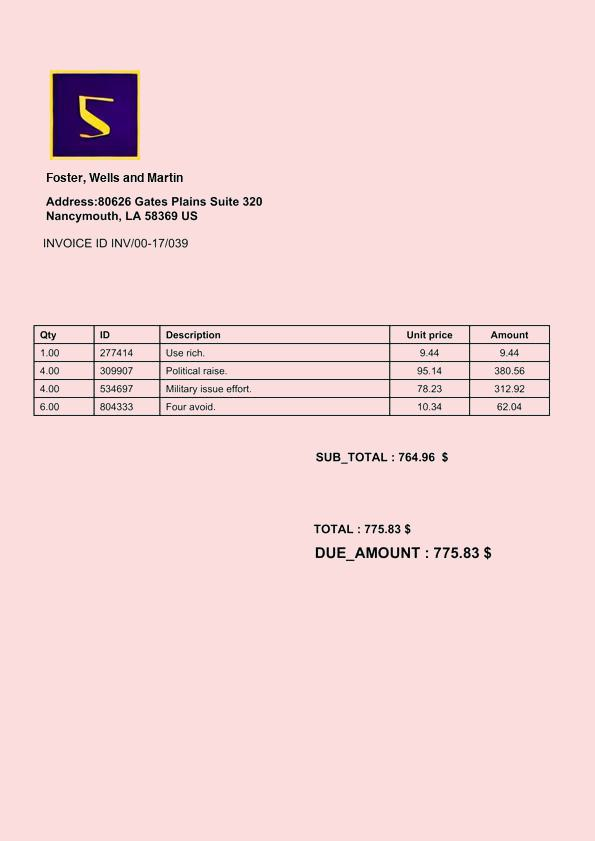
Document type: Invoice